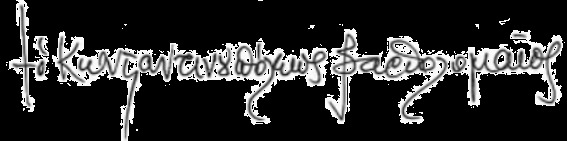
Signature of: patriarch bartholomew of constantinople